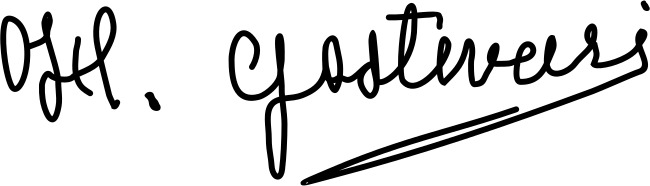
Signature of: halim jakova gostivari